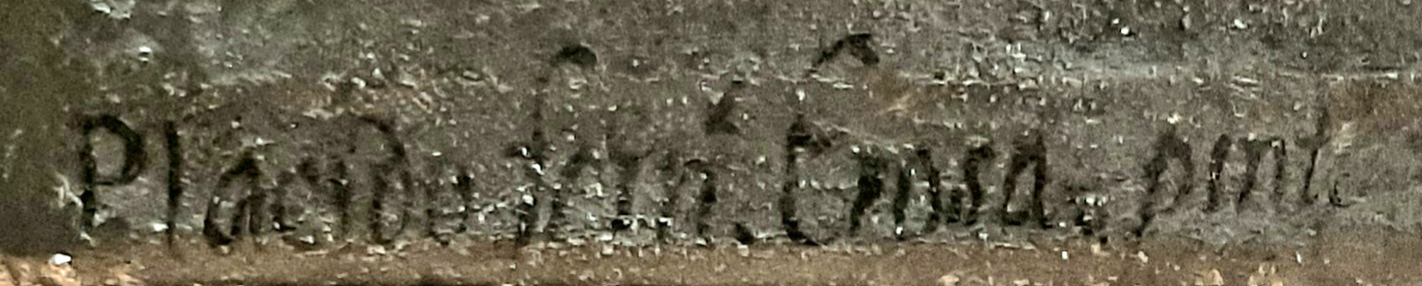
Signature of: plácido fernández de arosa